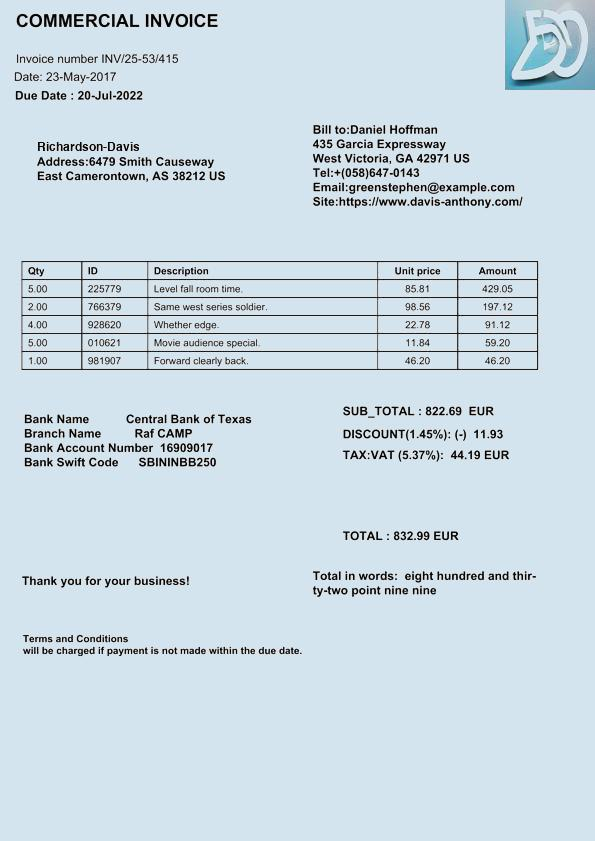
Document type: Invoice